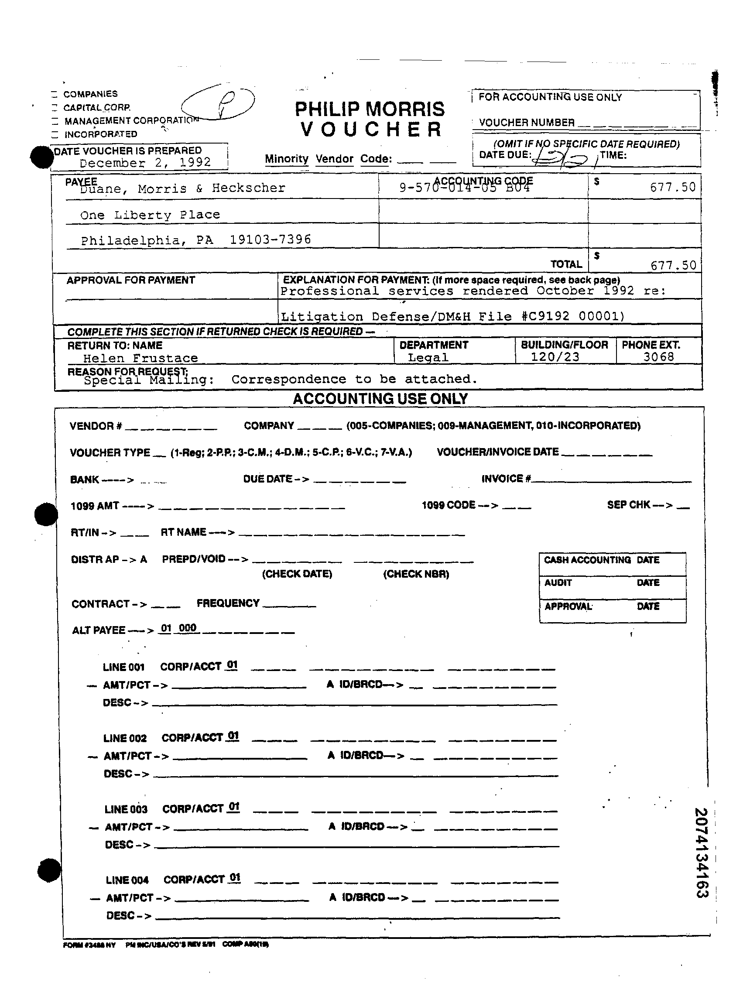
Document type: Invoice